Question: What appears to be the issue?
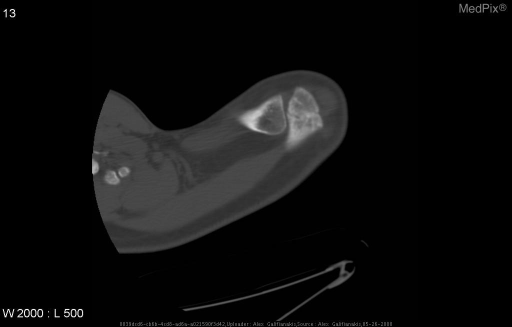
Answer: The findings suggest Plain radiographs demonstrate a subtle lucency in the acromion.  A CT ordered to rule out fracture clearly demonstrates a congentially unfused acromion.. CT demonstrates unfused meso-acromion and meta-acromion.. The patient might have a history of 26 year old male with left shoulder pain..